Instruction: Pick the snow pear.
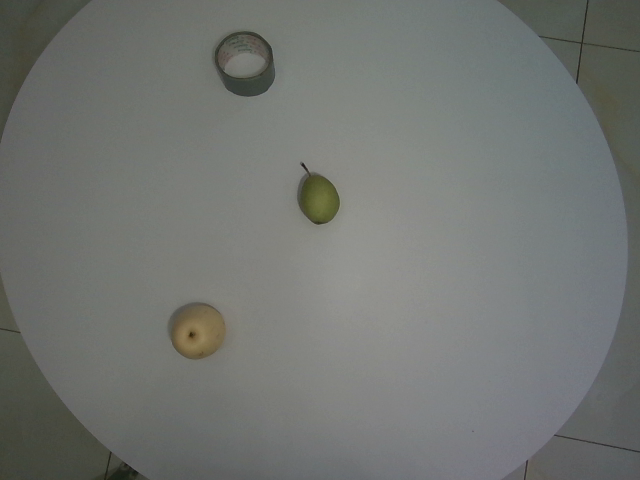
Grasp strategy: vertical